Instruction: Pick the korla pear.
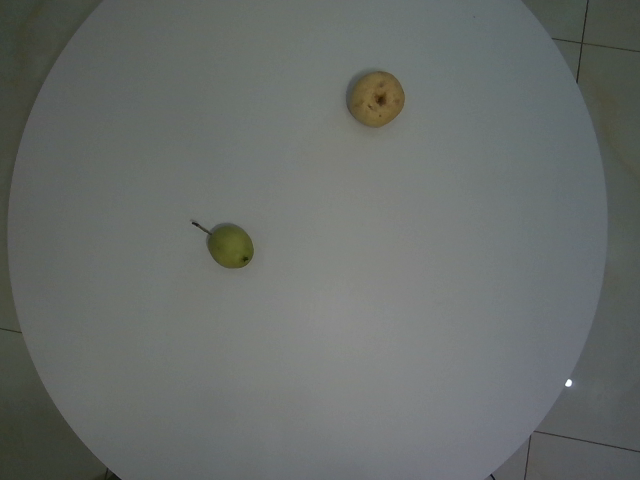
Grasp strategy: vertical